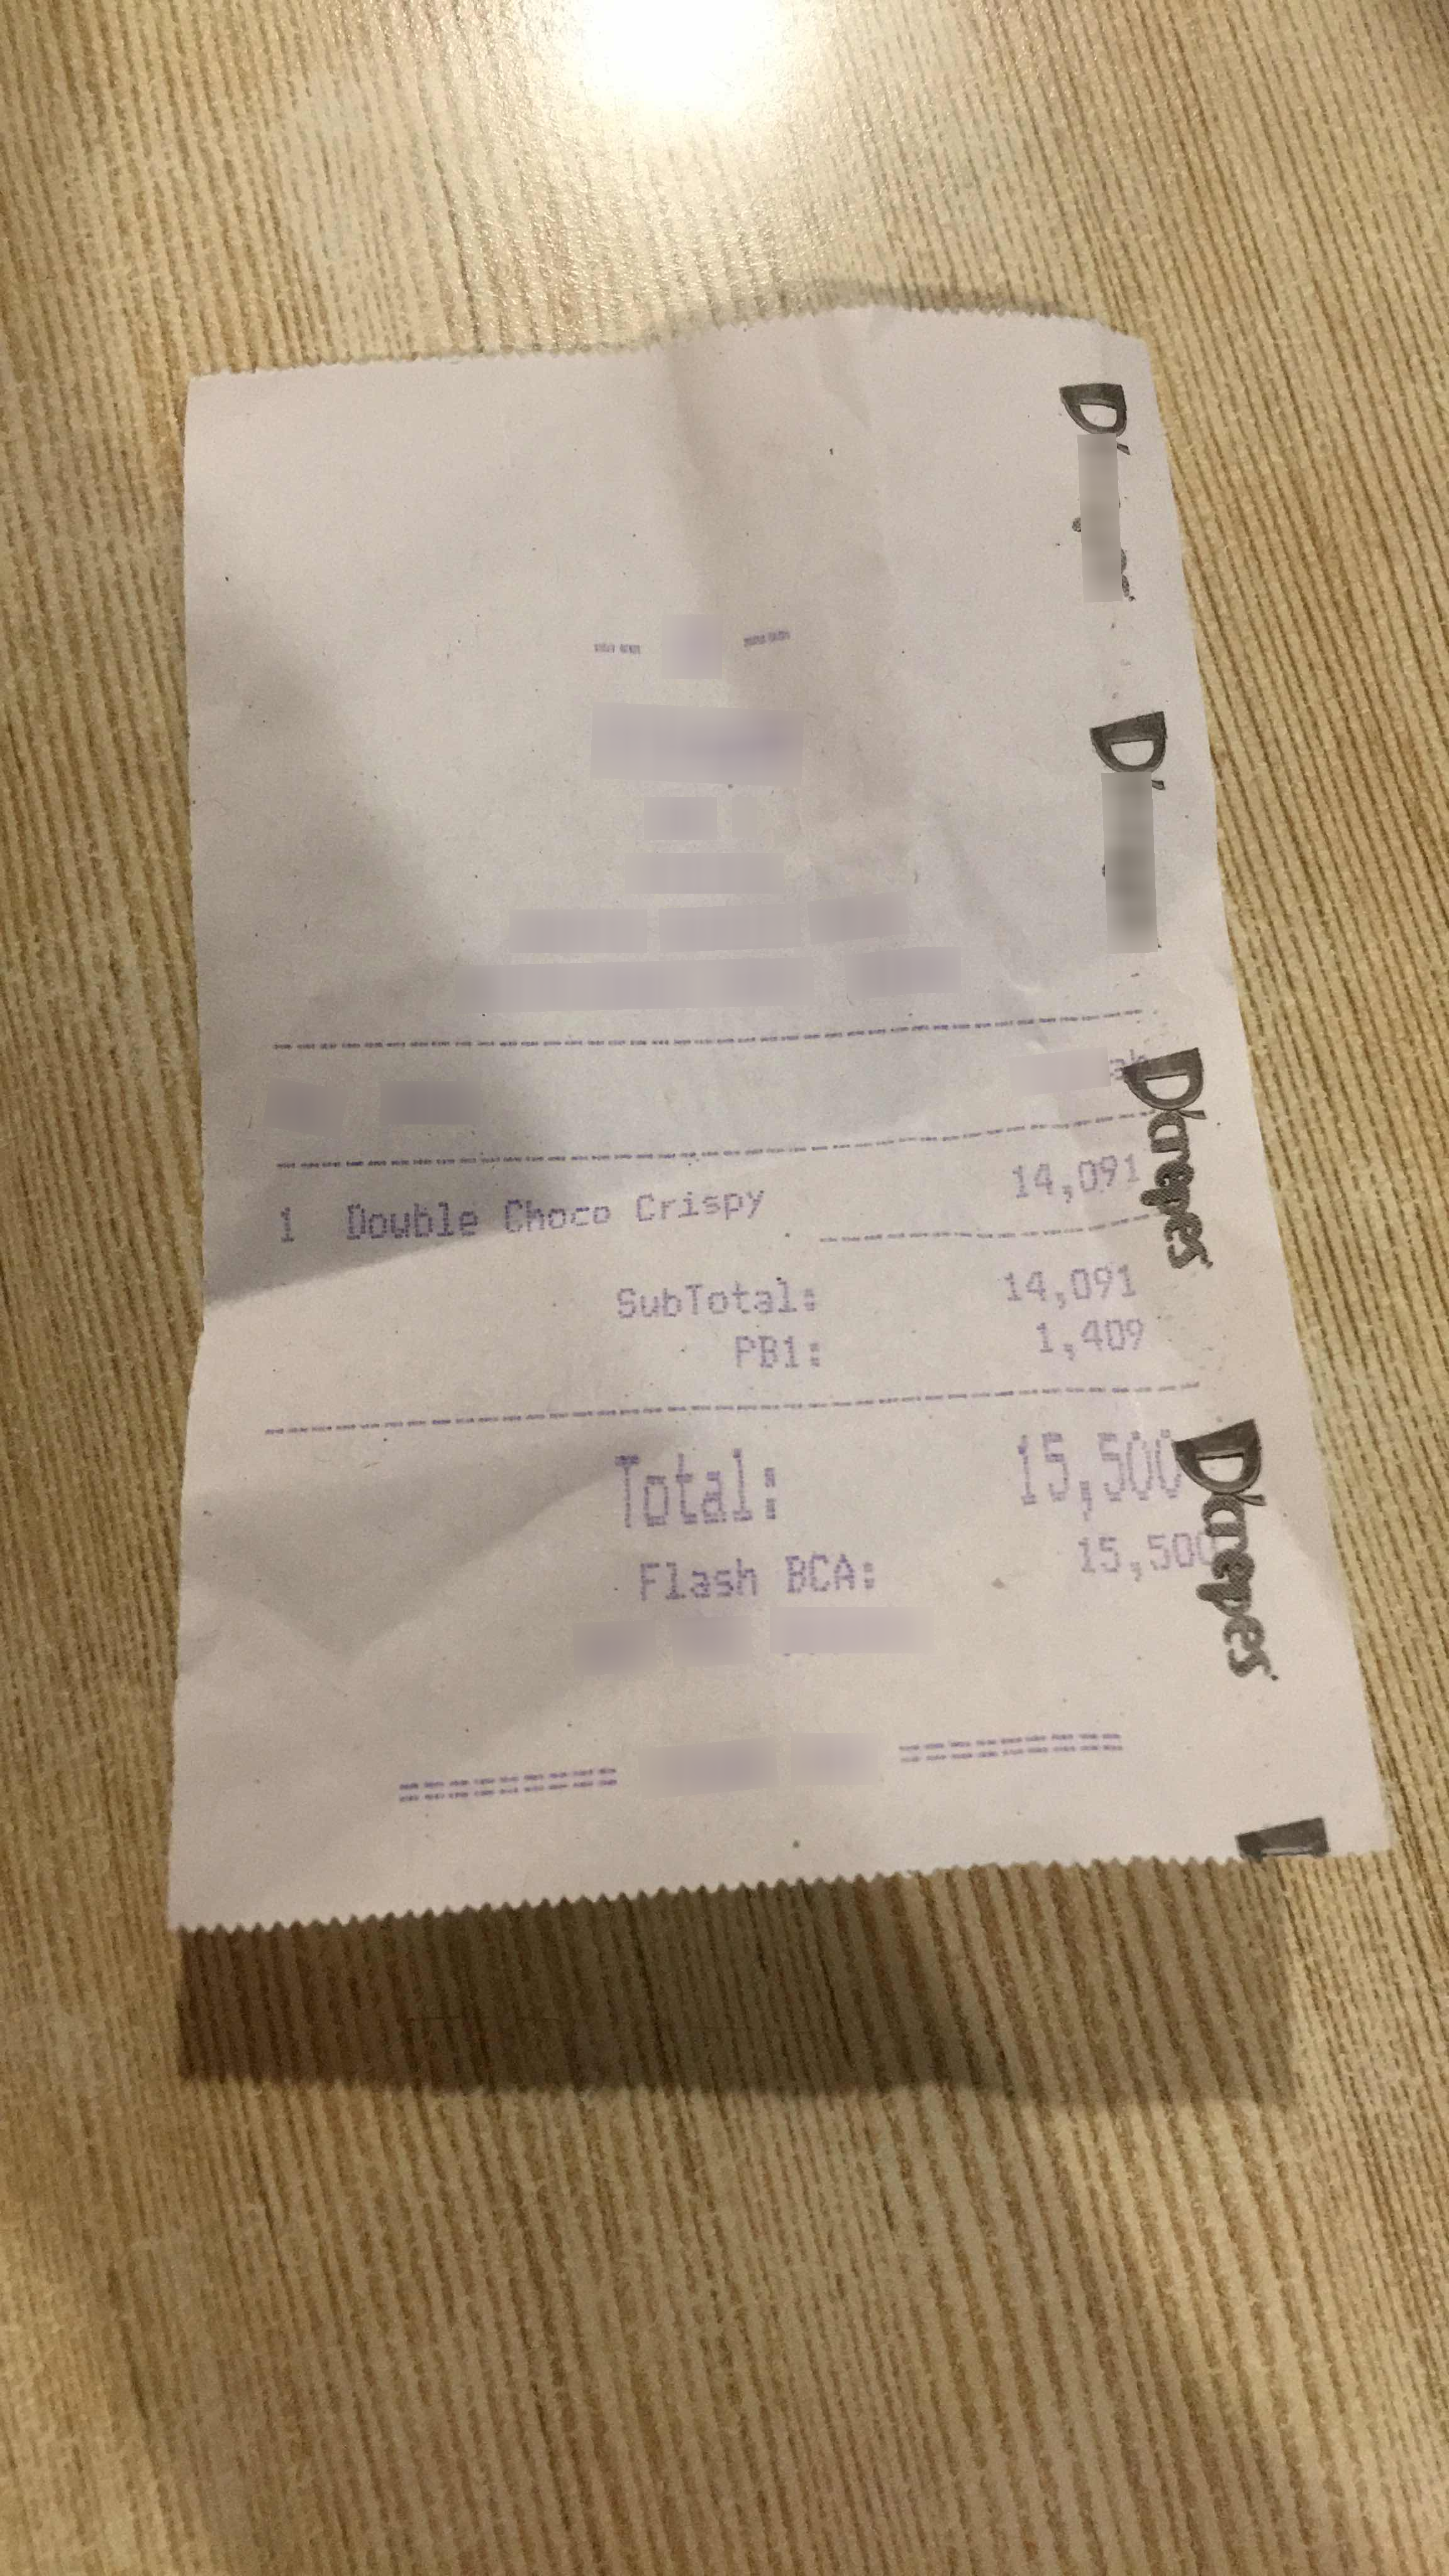
Number of items: 3
Subtotal: 14,091
Tax: 1,409
Total: 15,500
OCR text regions:
text: 1
text: Double
text: Choco
text: Crispy
text: 14,091
text: SubTotal:
text: 14,091
text: PB1:
text: 1,409
text: Total:
text: 15,500
text: Flash
text: BCA:
text: 15,500